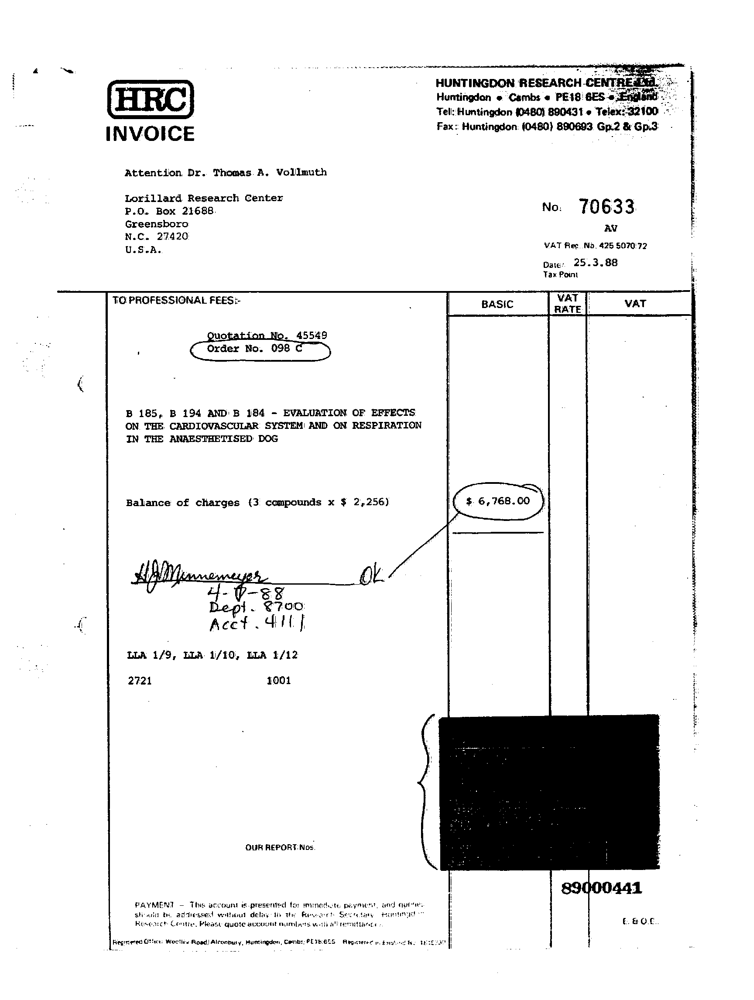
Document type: Invoice